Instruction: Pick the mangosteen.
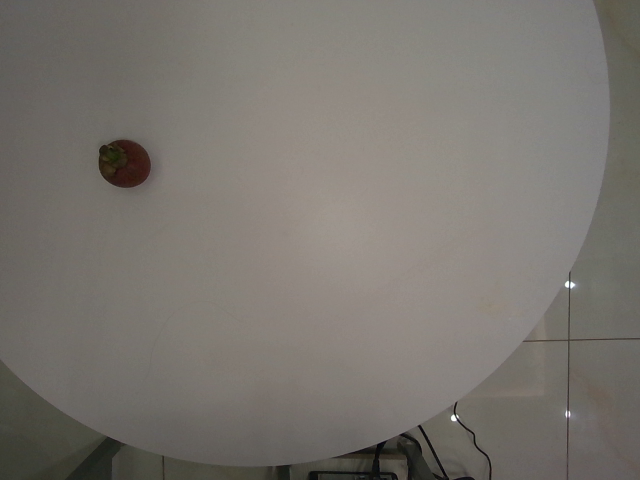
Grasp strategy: vertical